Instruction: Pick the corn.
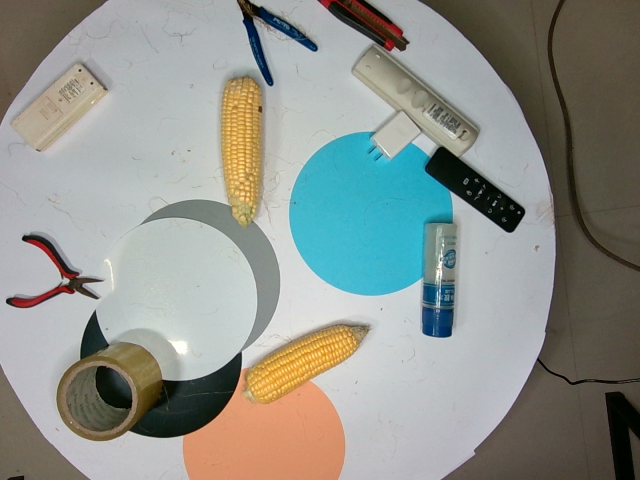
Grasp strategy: vertical